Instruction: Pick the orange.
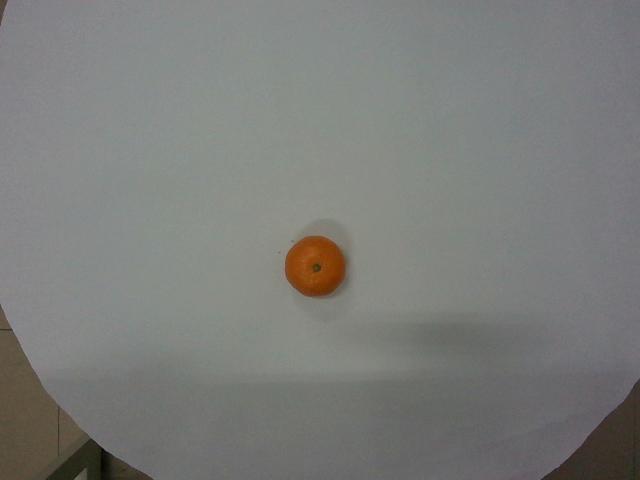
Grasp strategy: vertical